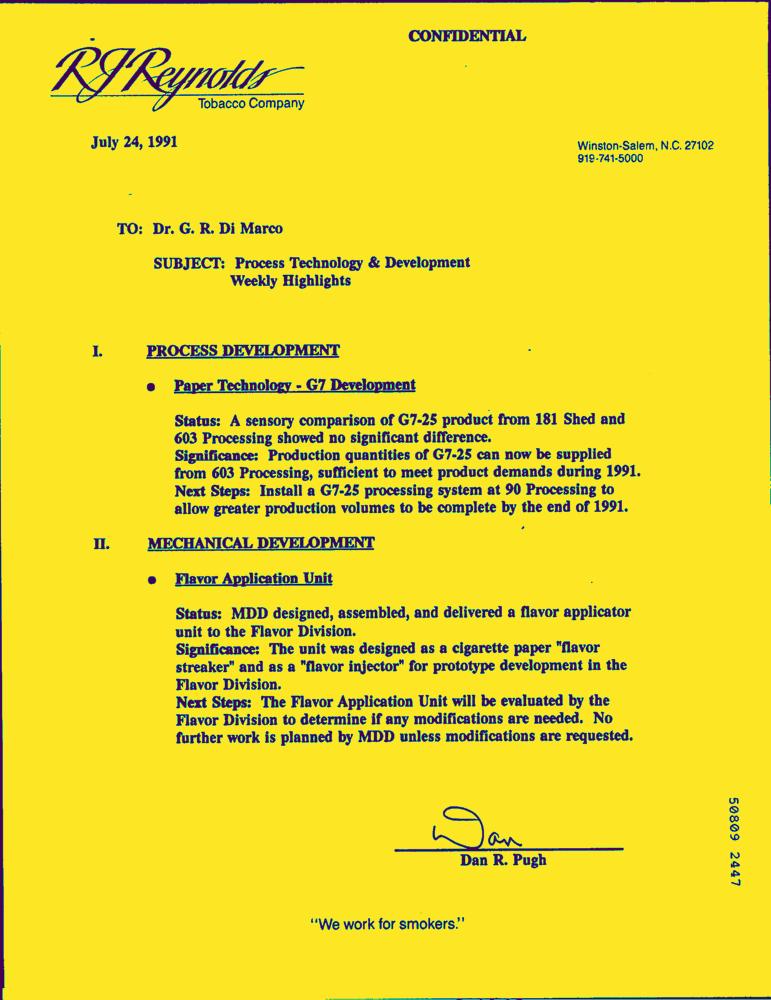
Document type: Letter-Doc